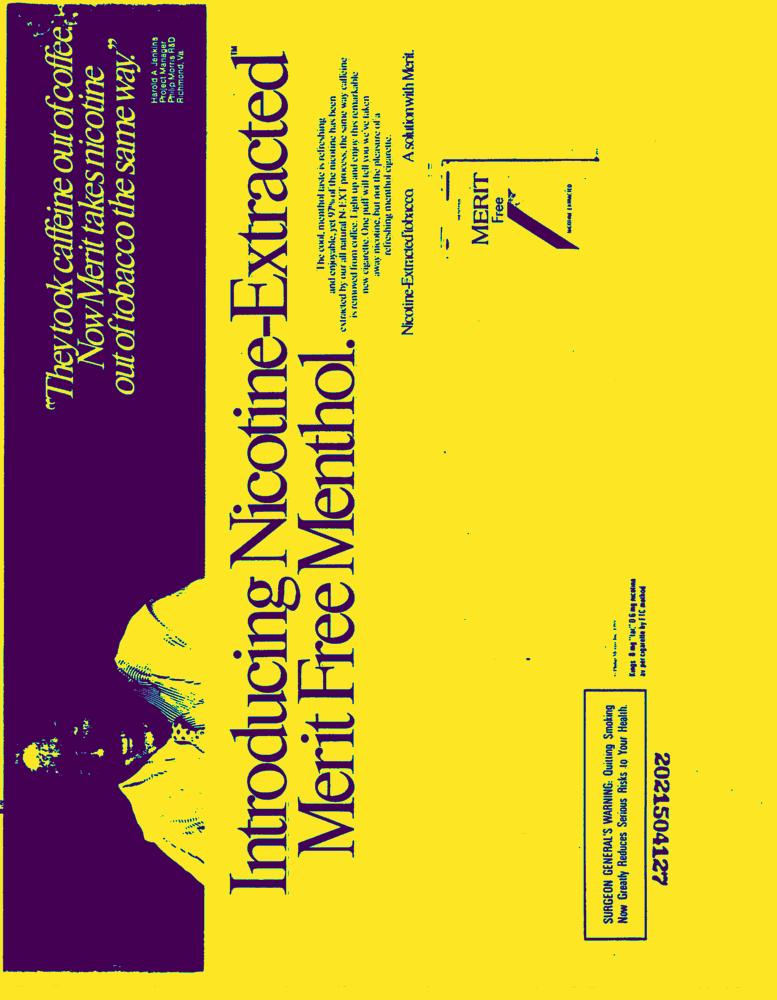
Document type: AD